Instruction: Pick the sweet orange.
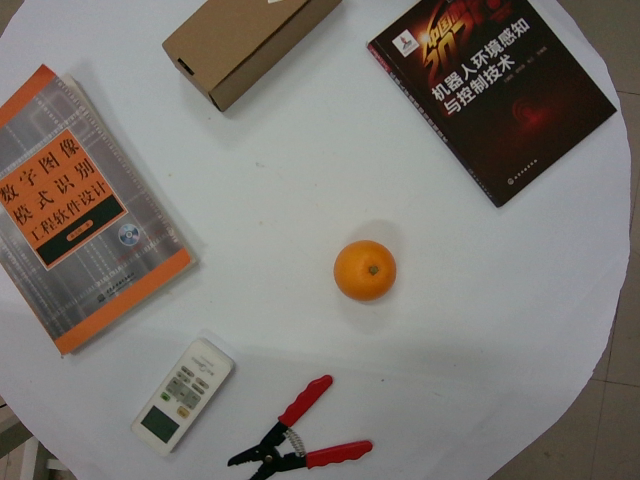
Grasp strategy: vertical